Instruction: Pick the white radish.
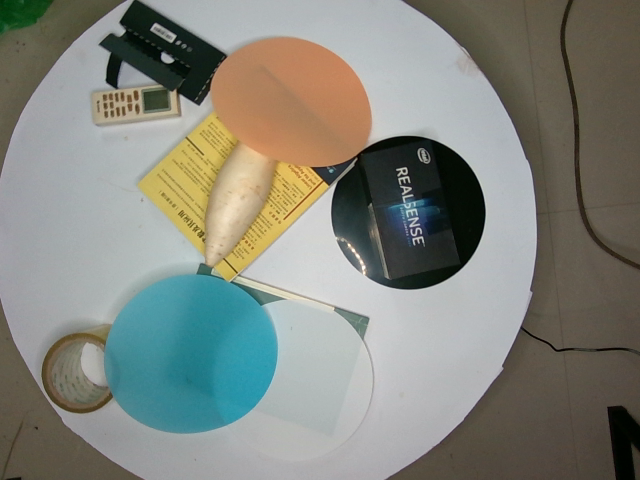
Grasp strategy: vertical